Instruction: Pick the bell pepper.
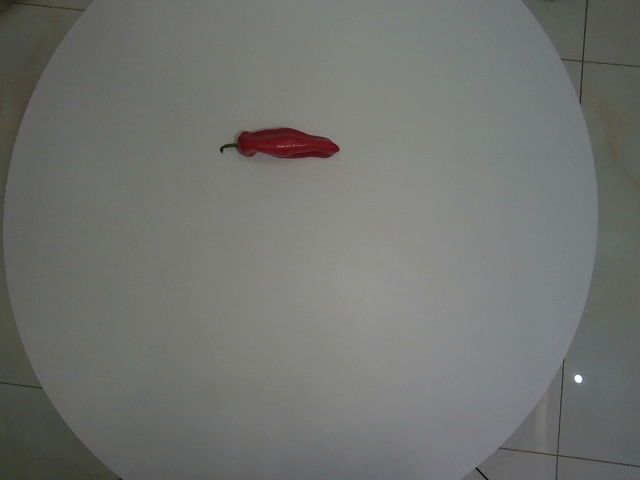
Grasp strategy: vertical